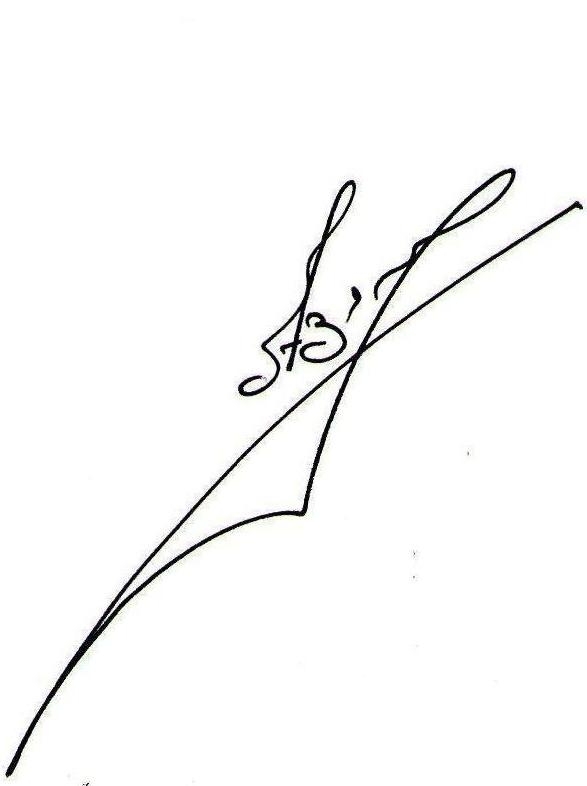
Signature of: oleksandr klymenko